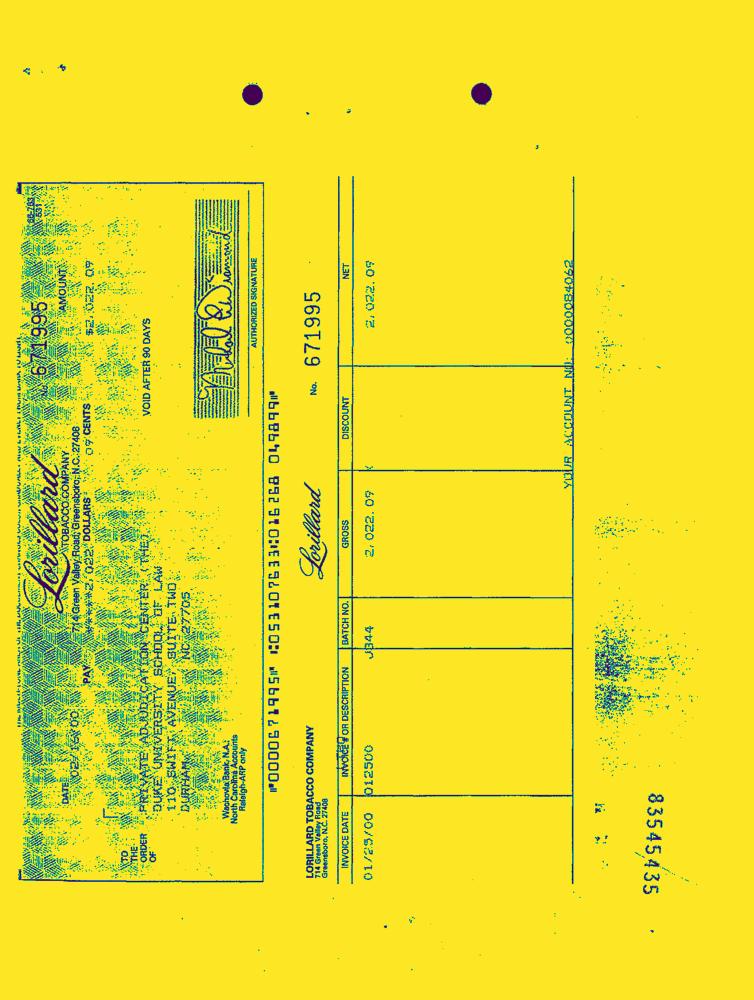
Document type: Invoice-Doc